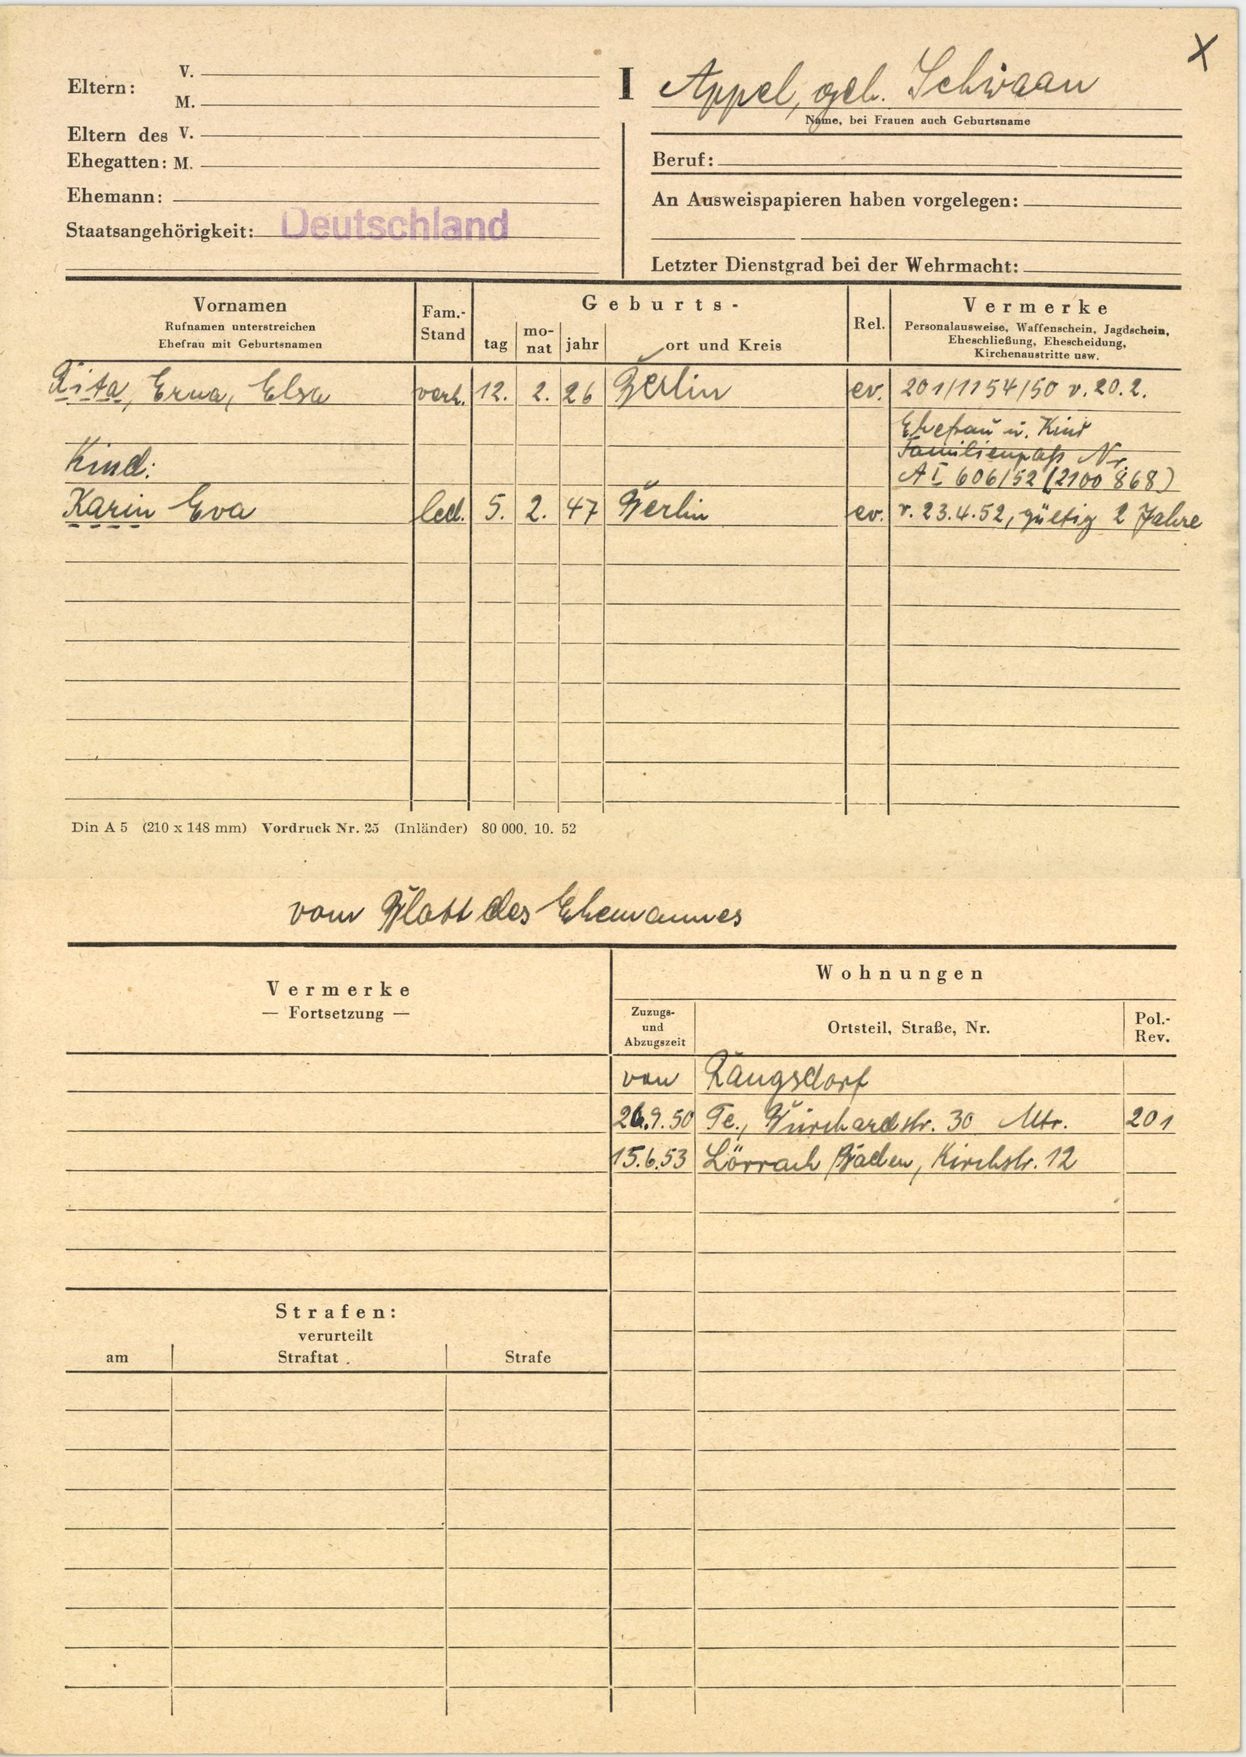
Appel, geb. Schraan